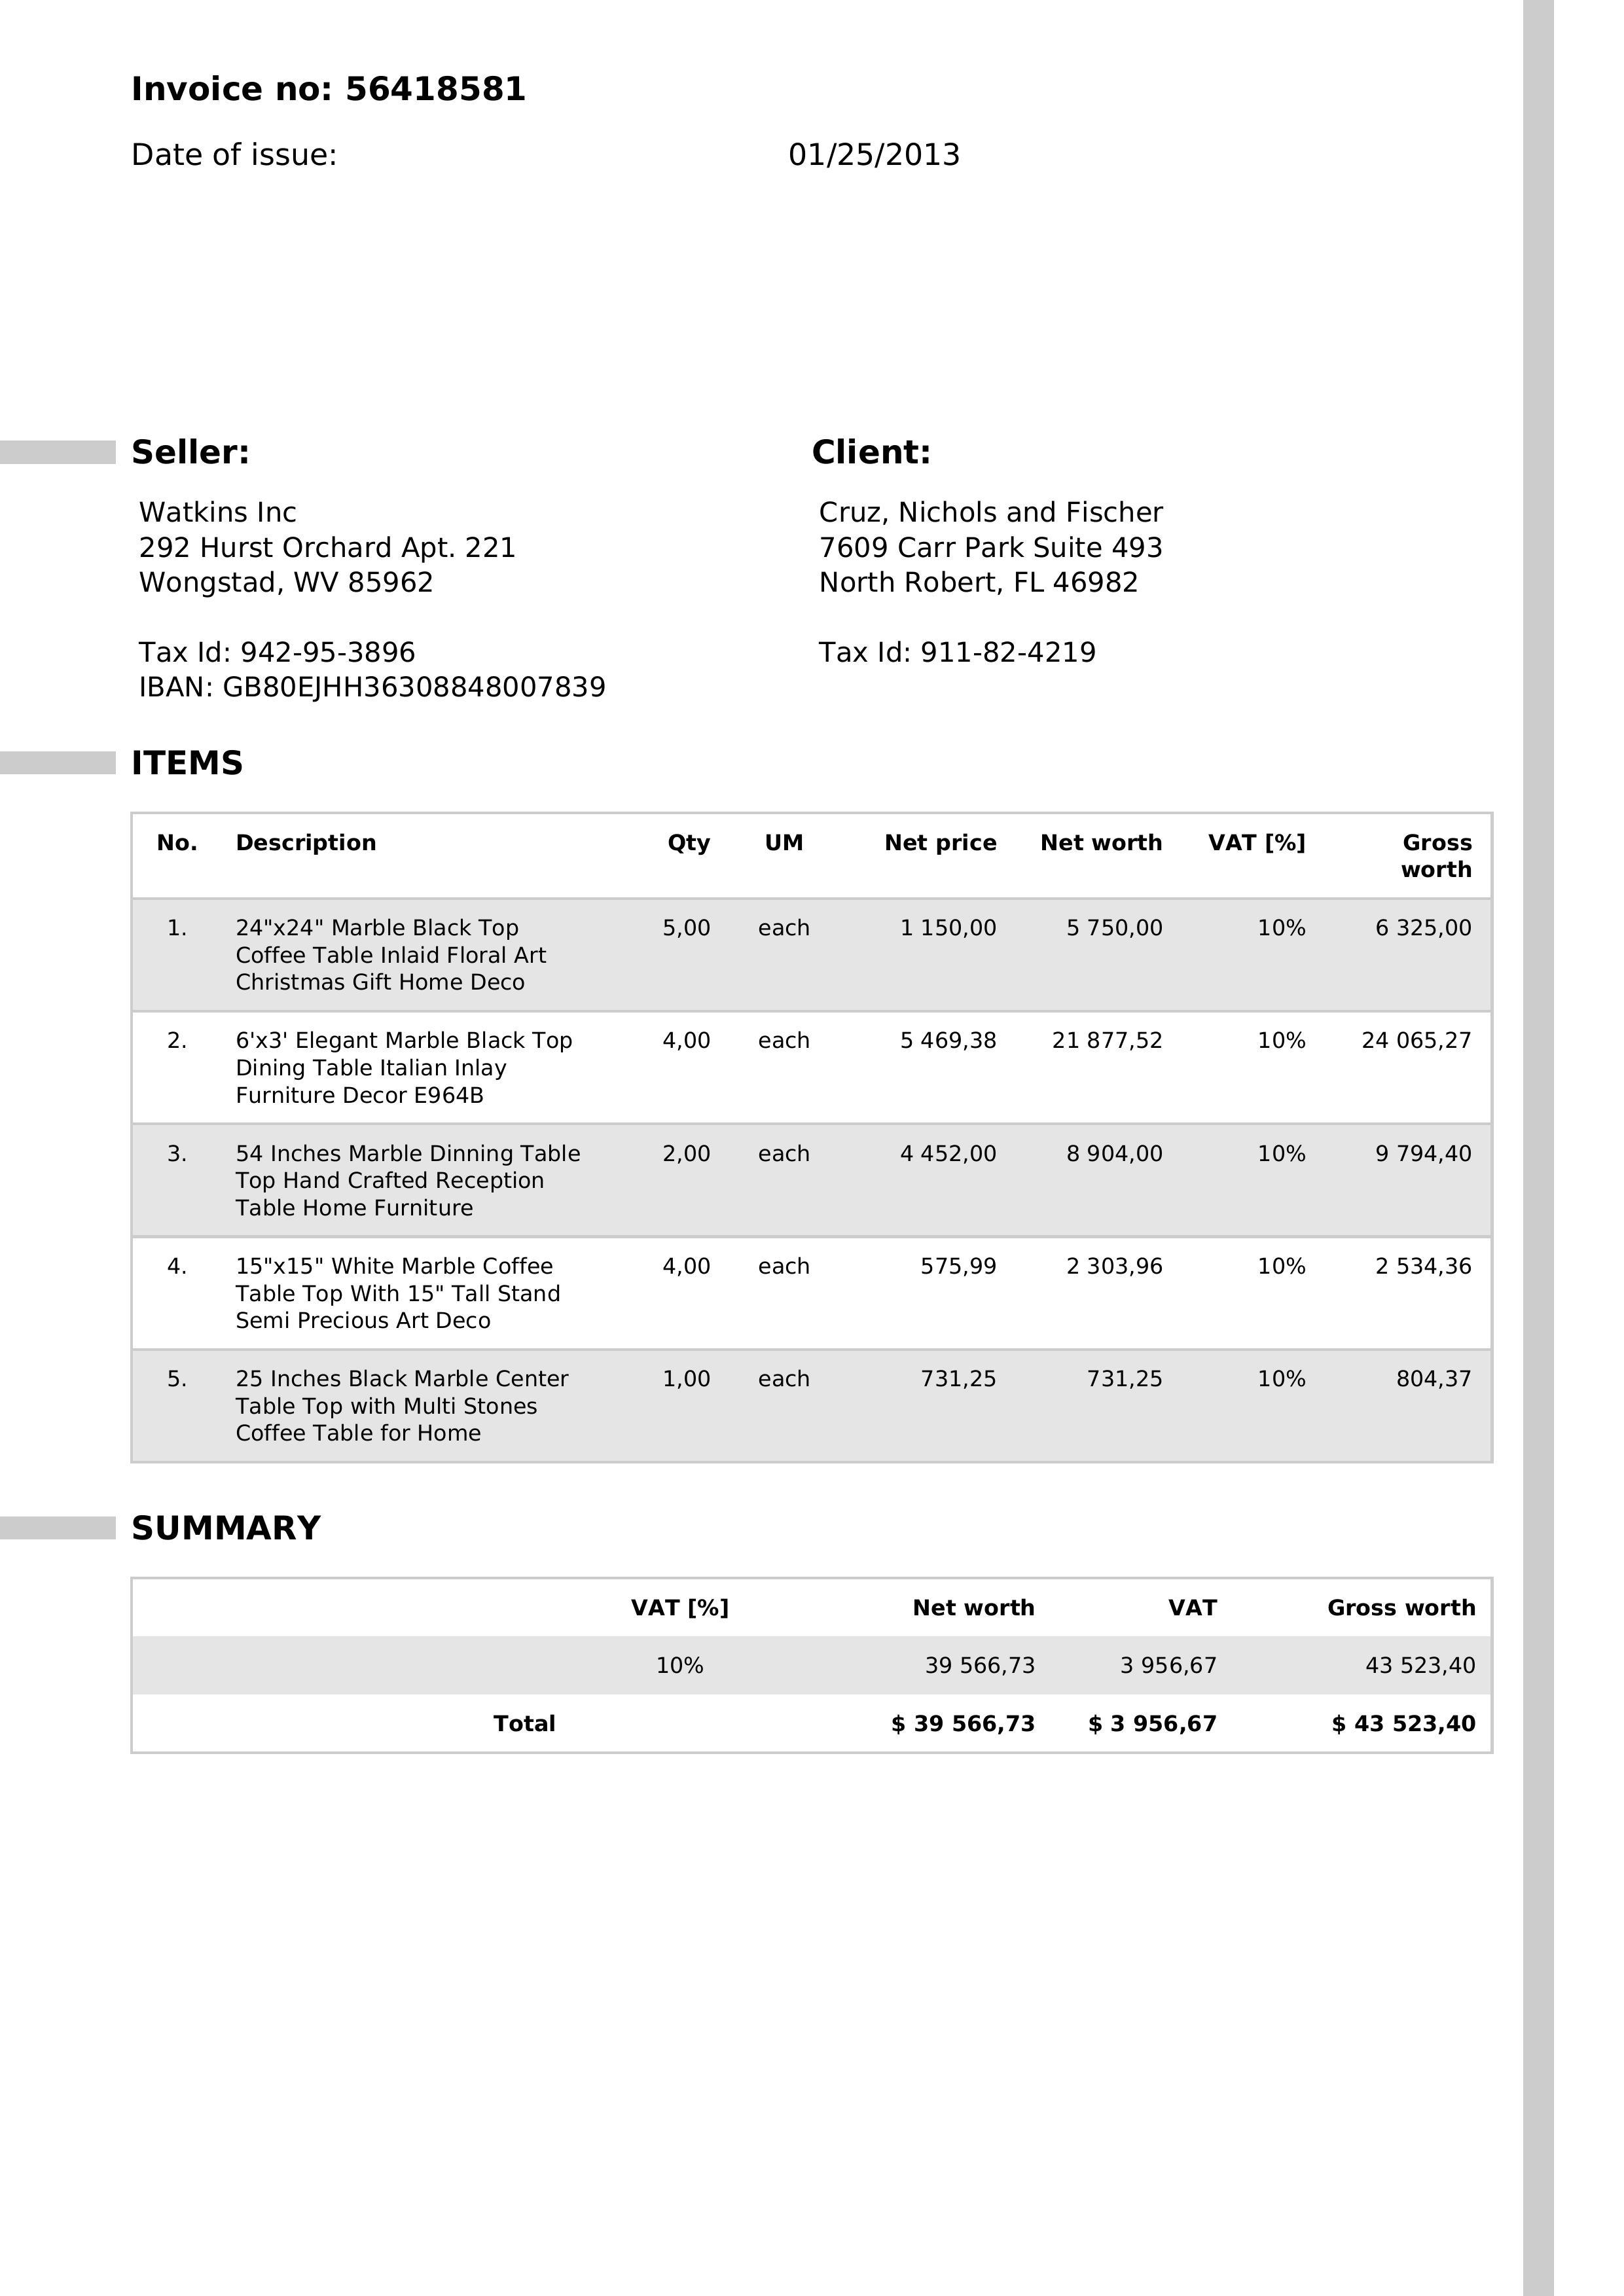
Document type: Invoice